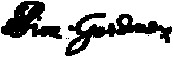
Signature of: lion gardiner